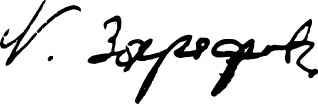
Signature of: nikola zografov